Question: Can you provide the account number mentioned in the document?
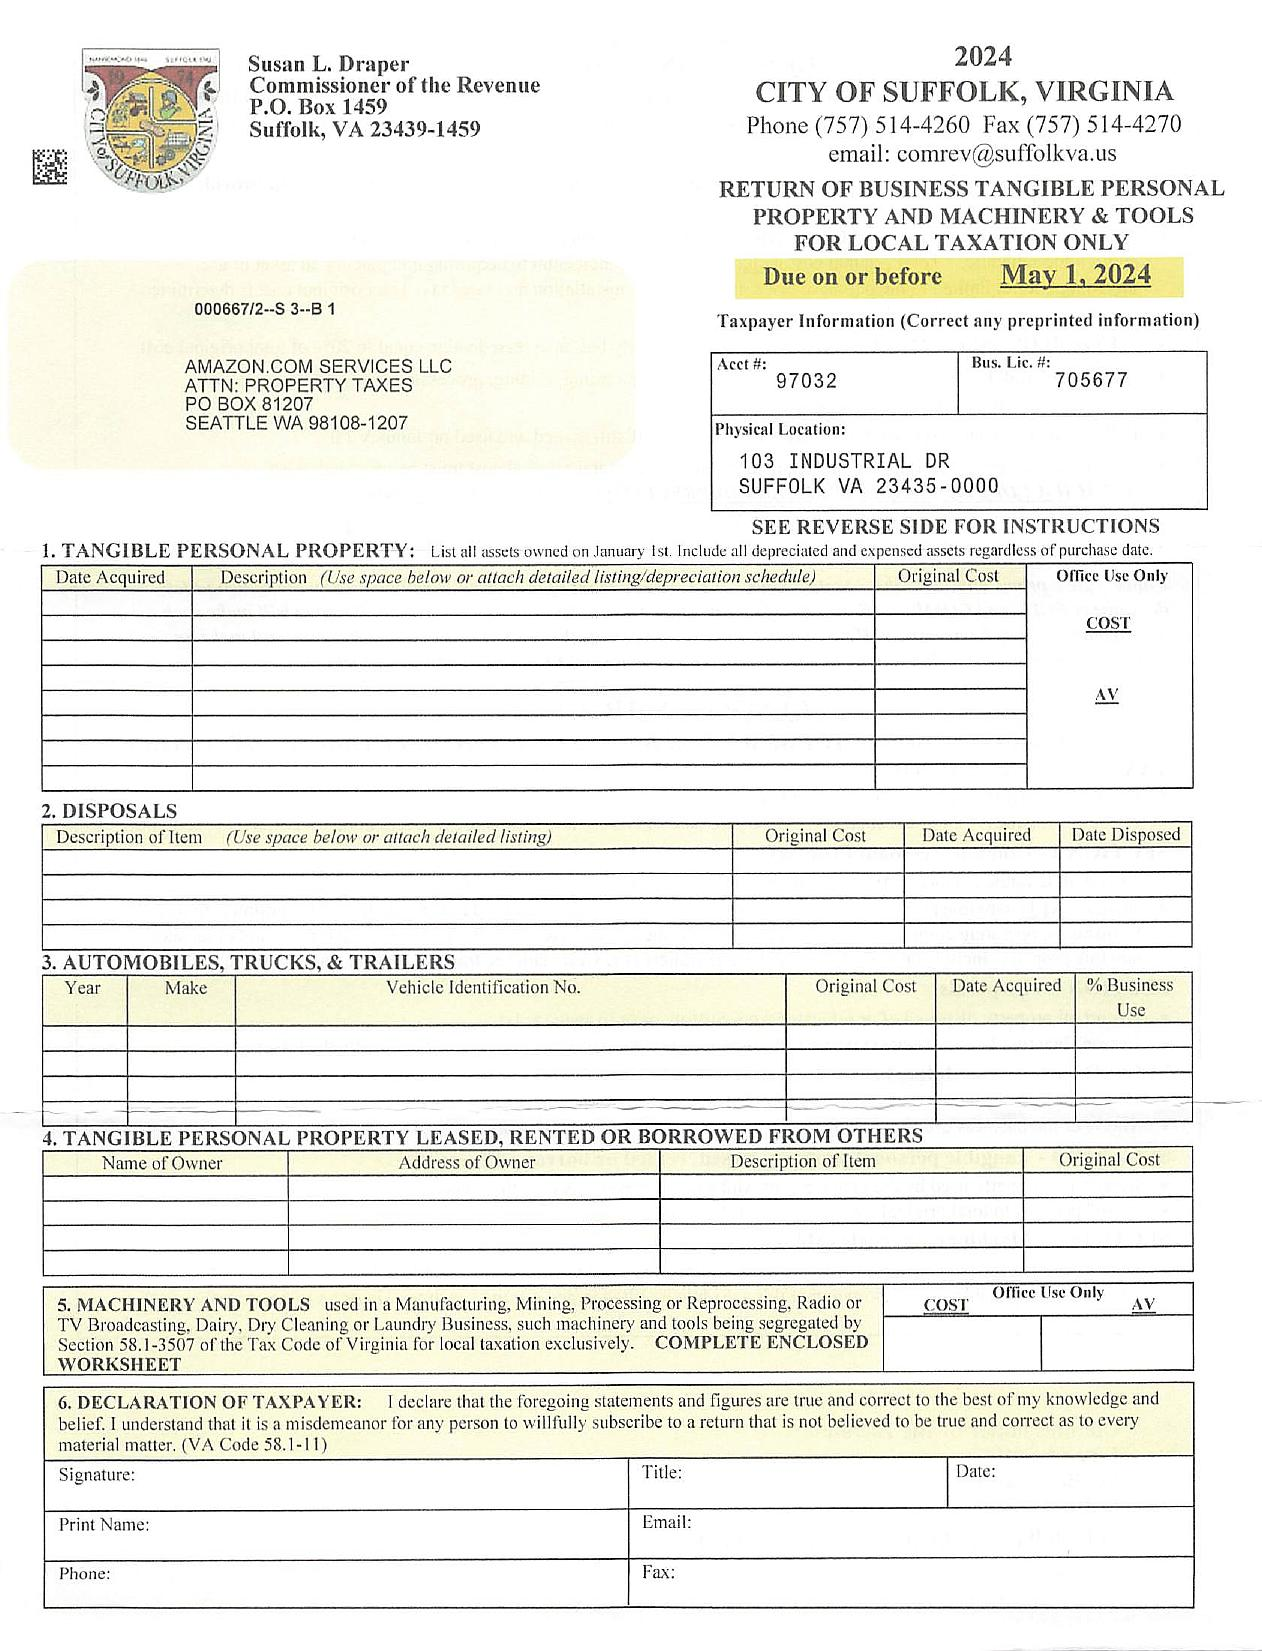
Answer: "97032"